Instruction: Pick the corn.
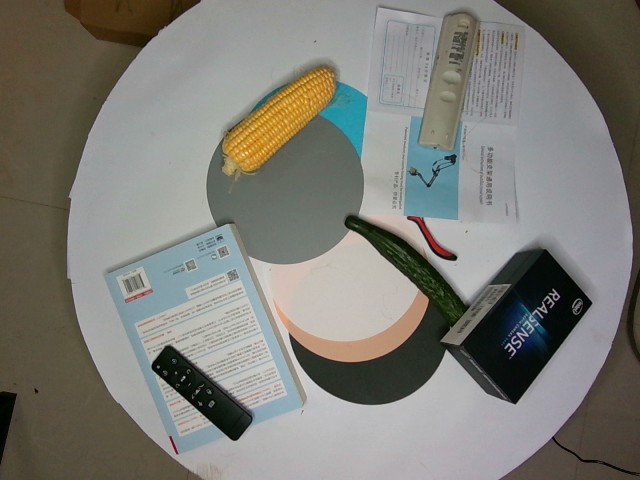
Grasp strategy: vertical